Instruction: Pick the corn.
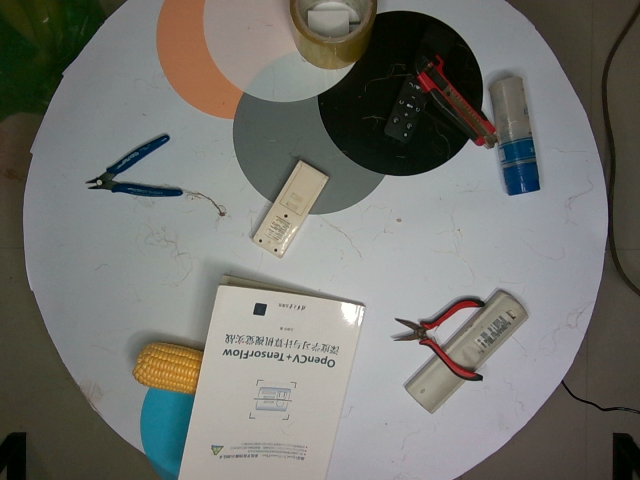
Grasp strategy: vertical